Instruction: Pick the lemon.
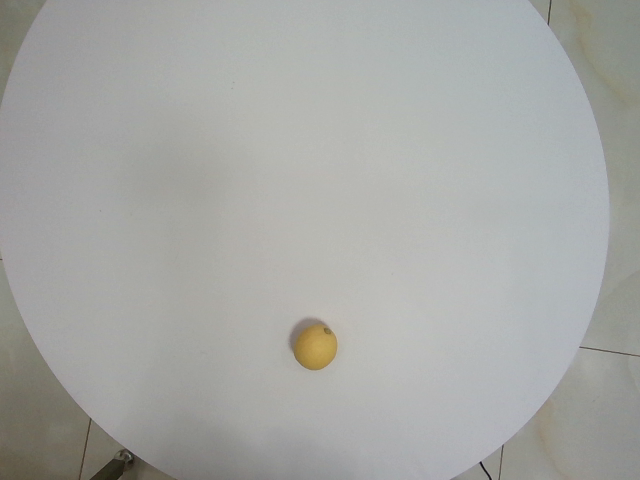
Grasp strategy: vertical